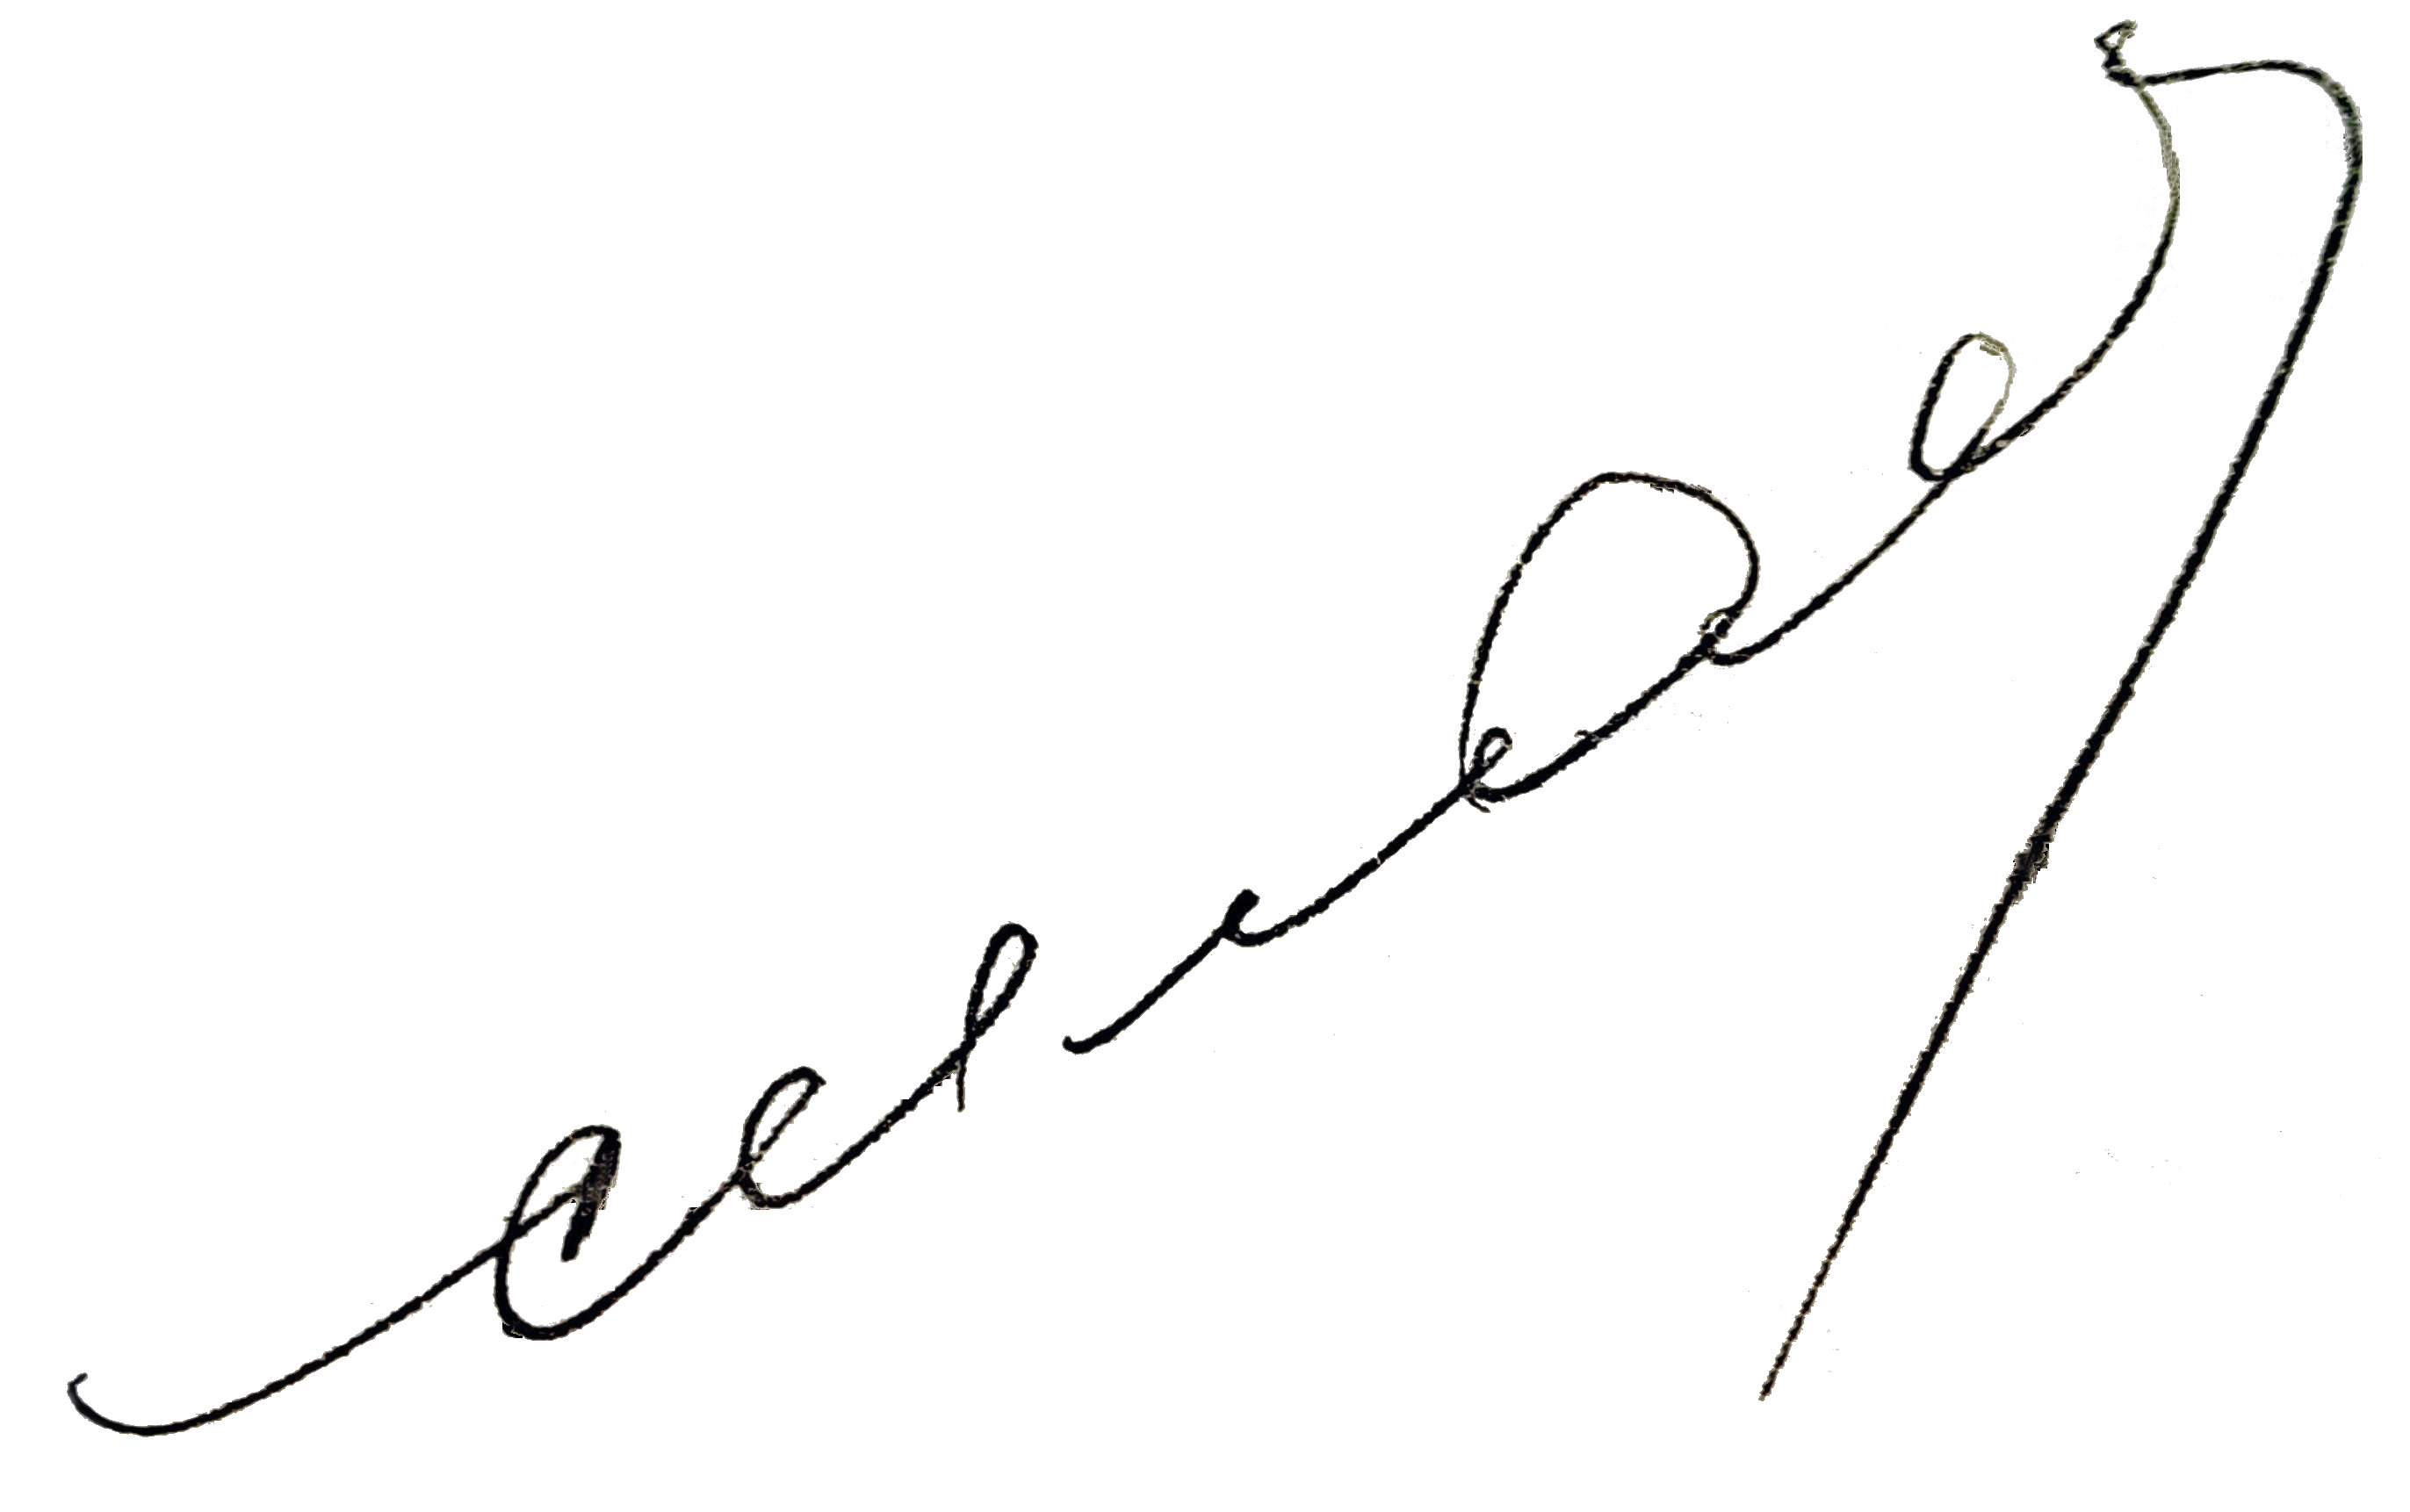
Signature of: ivan silayev